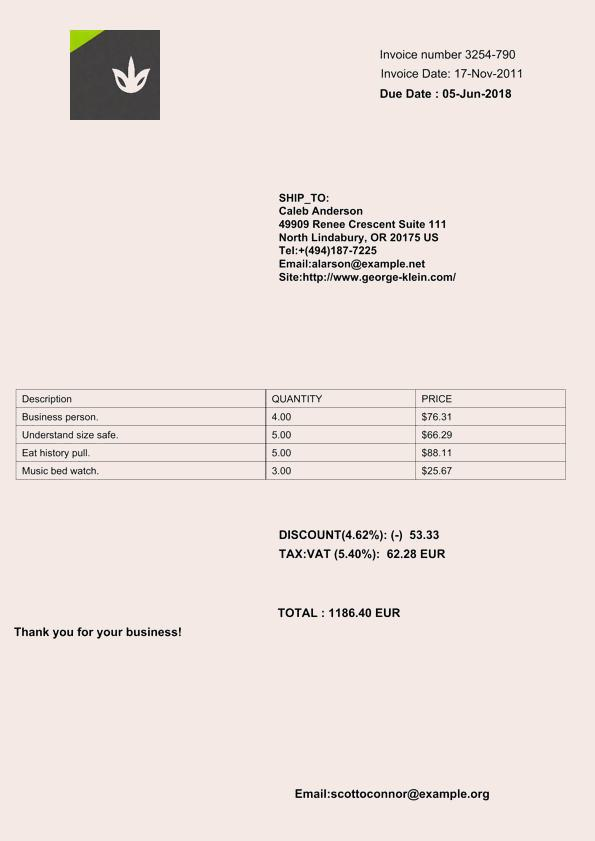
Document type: Invoice